Question: What might the diagnosis be?
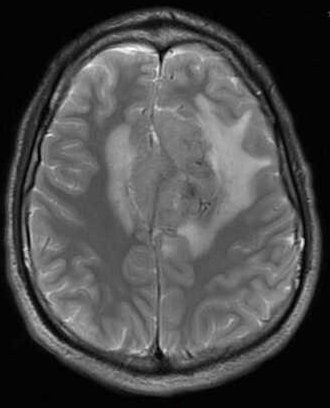
Answer: The possible diagnosis includes meningioma, lymphoma, hemangioparacytoma, metastatic carcinoma, inflammatory lesions such as sarcoidosis and Wegener's granulomatosis, and infections such as tuberculosis.